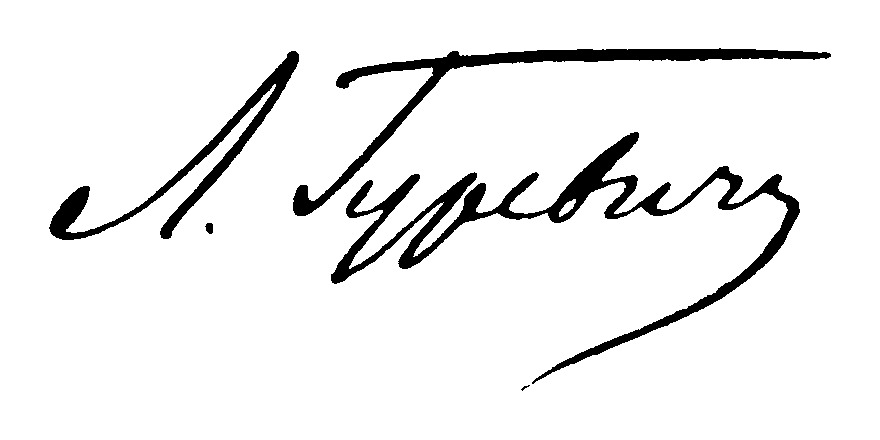
Signature of: liubov gurevich